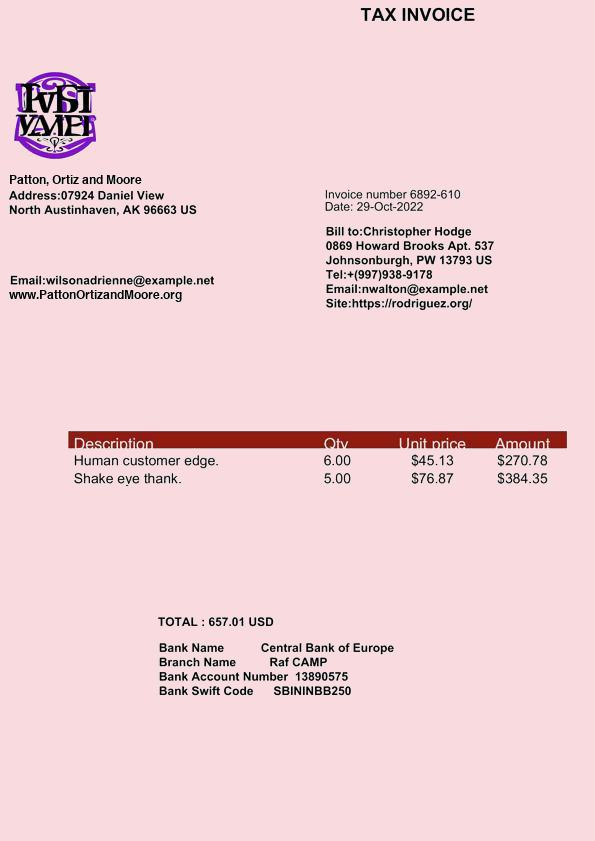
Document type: Invoice